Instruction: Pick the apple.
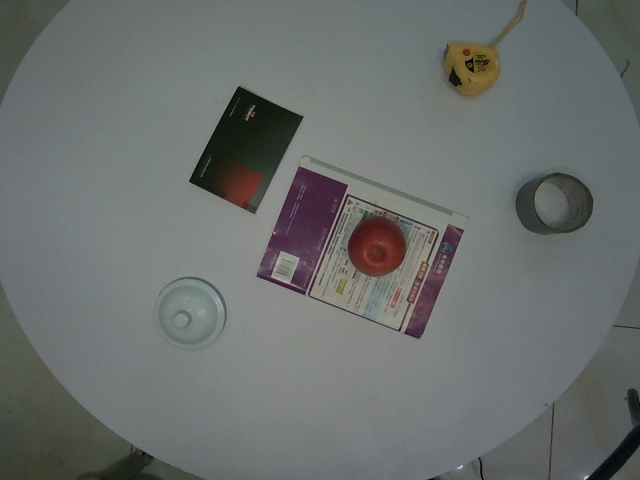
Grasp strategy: vertical